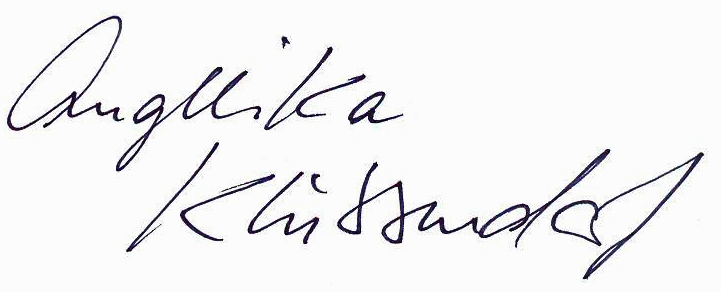
Signature of: angelika klüssendorf